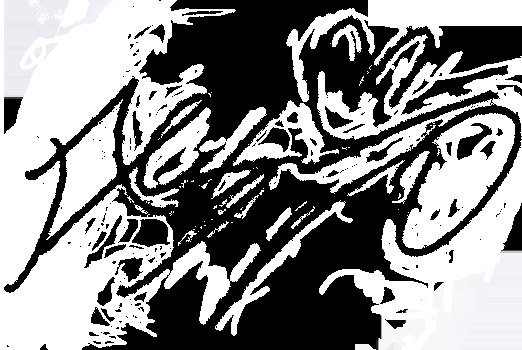
Signature of: ayumi hamasaki